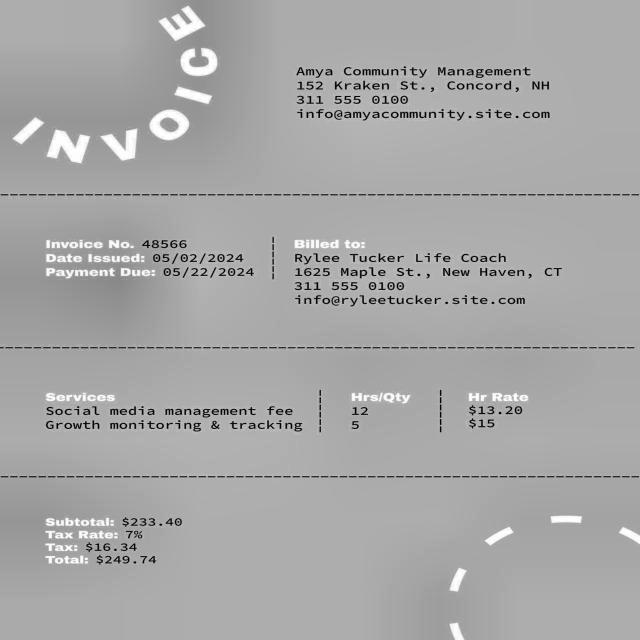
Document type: Invoice